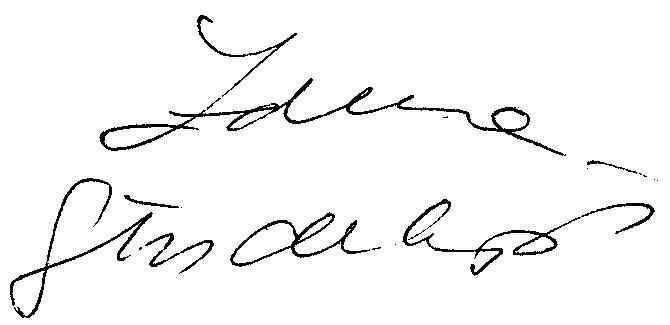
Signature of: zdena studenková